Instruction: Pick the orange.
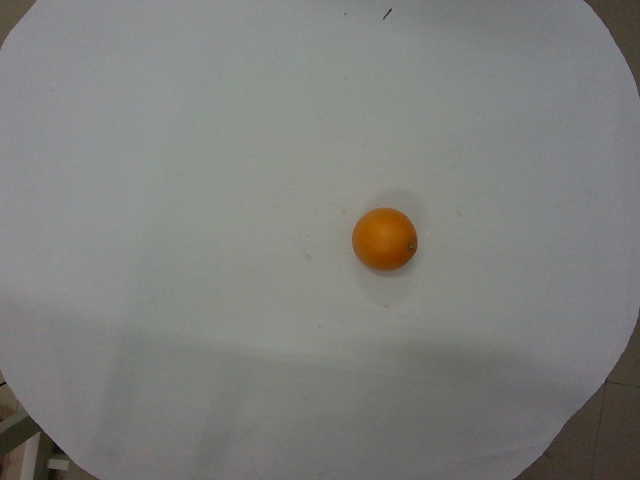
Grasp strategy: vertical